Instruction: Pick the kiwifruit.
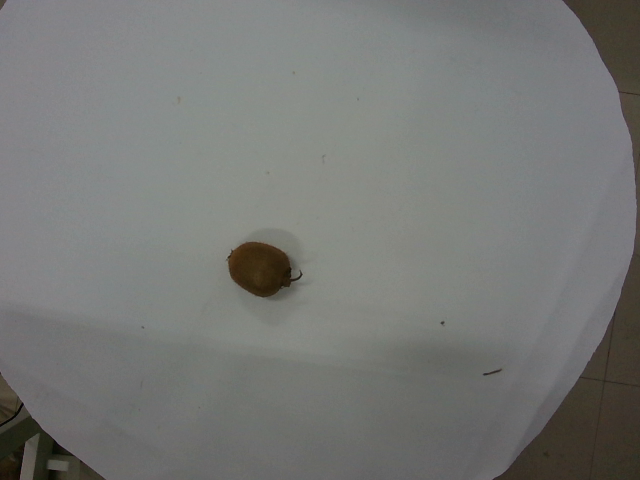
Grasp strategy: vertical